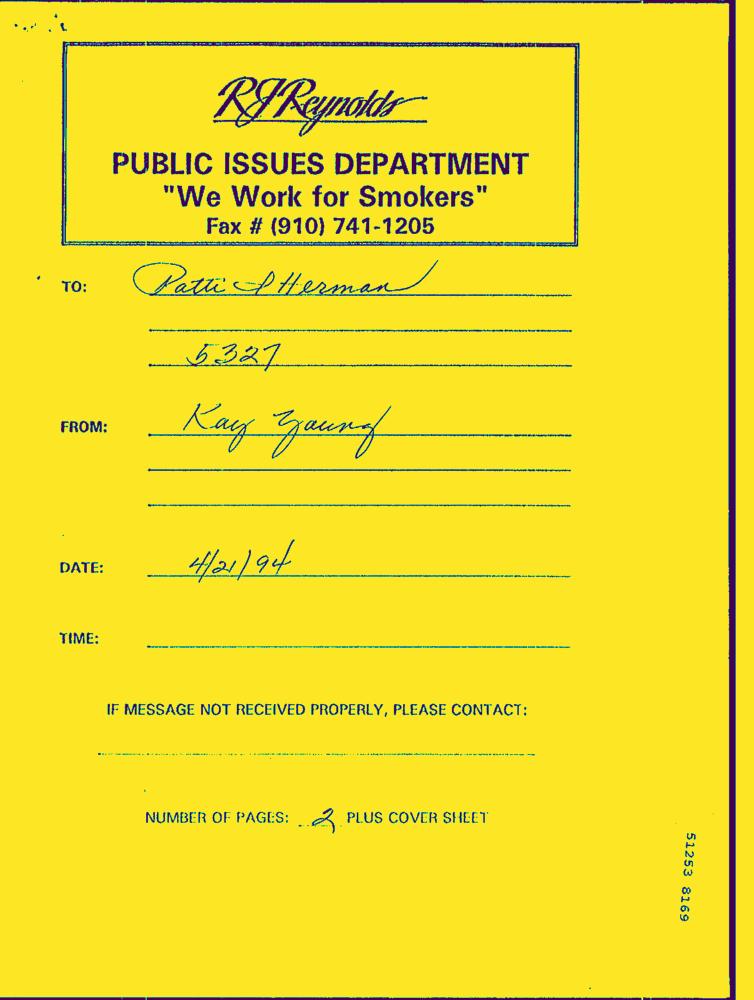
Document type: Letter-Doc